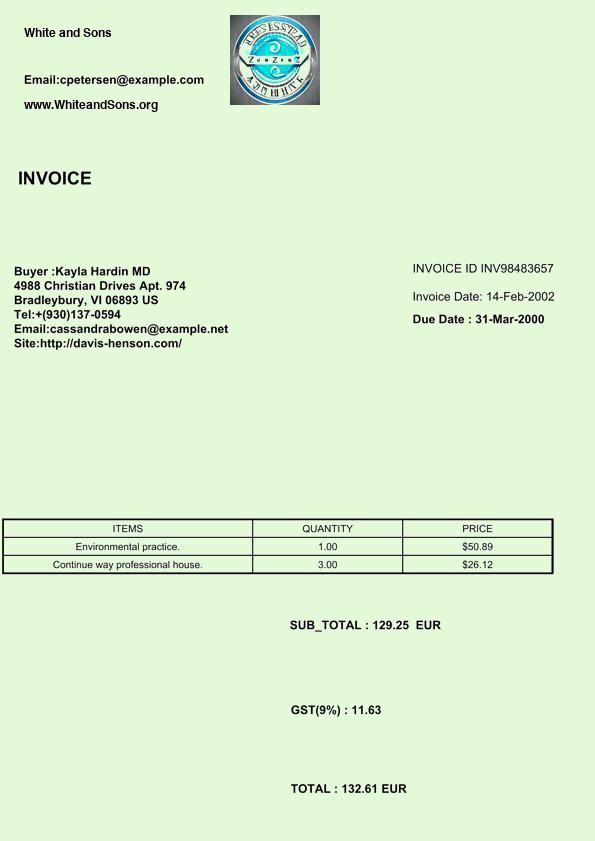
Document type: Invoice